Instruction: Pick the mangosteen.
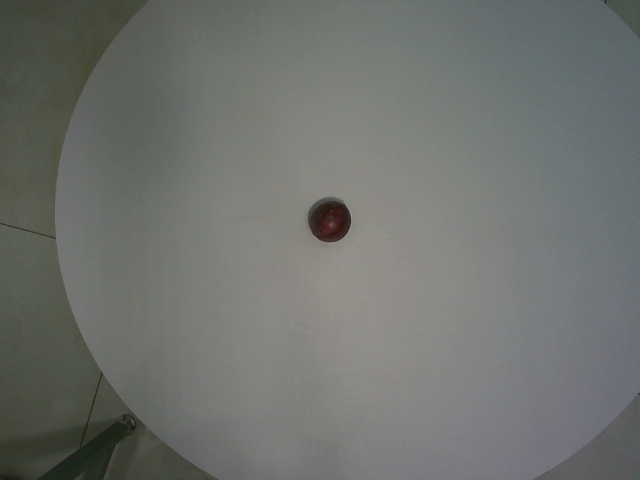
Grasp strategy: vertical